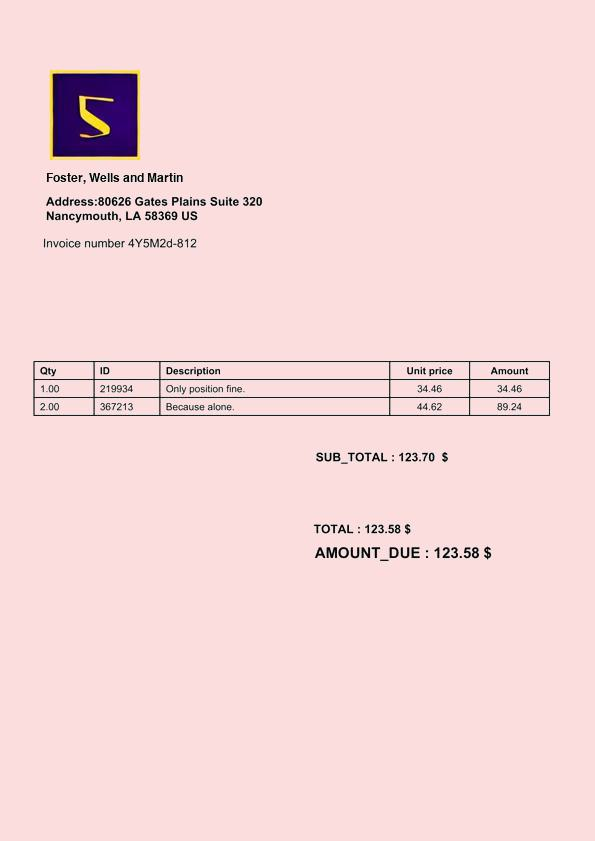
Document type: Invoice